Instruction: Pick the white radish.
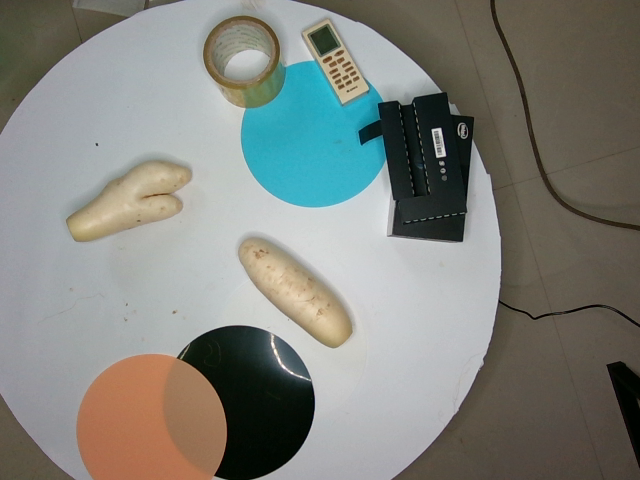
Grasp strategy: vertical